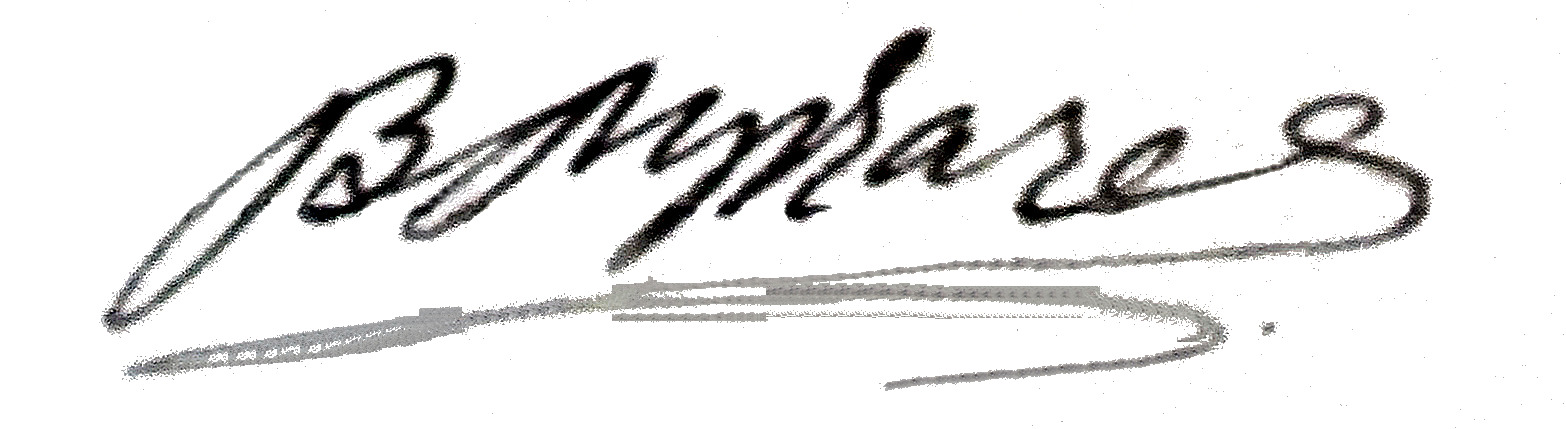
Signature of: viktor lukachiov